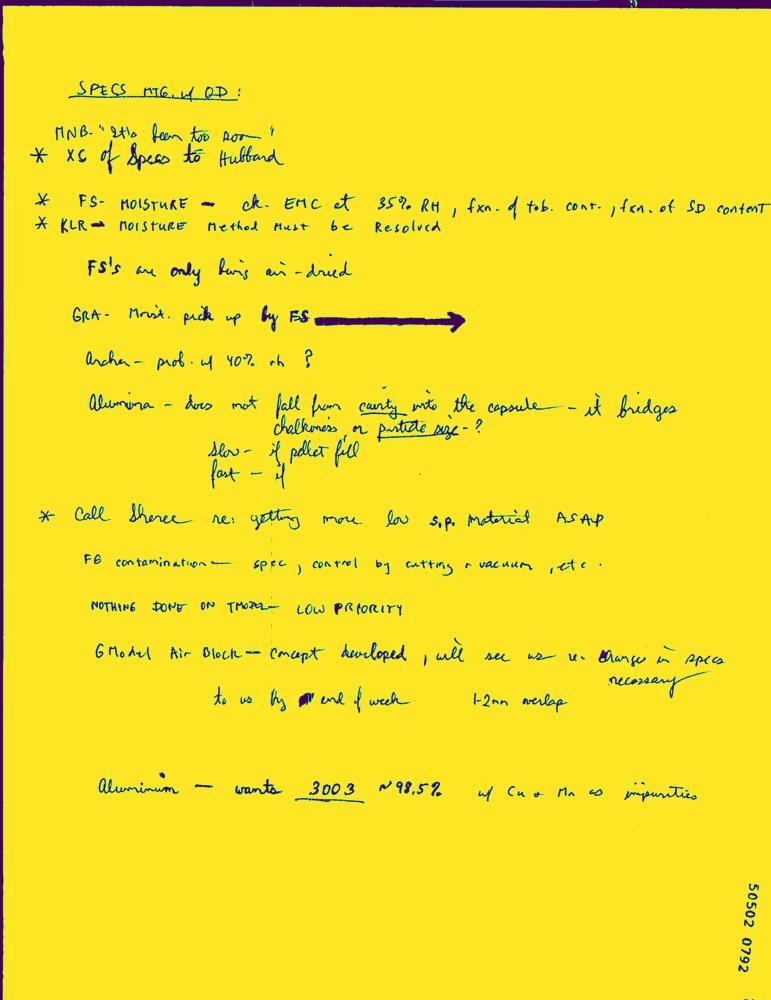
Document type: Hand-Written